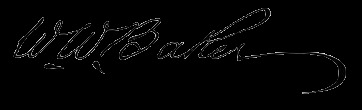
Signature of: william washington baker